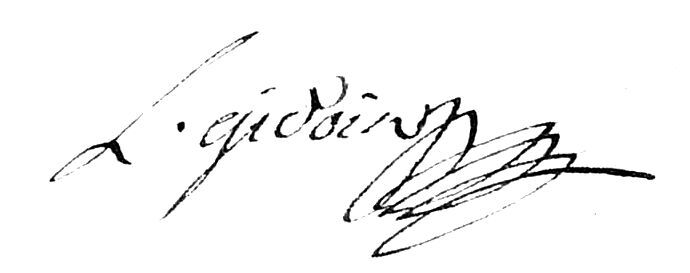
Signature of: louis gidouin